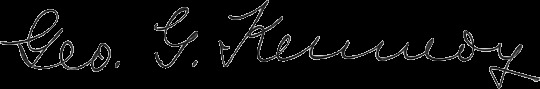
Signature of: george golding kennedy